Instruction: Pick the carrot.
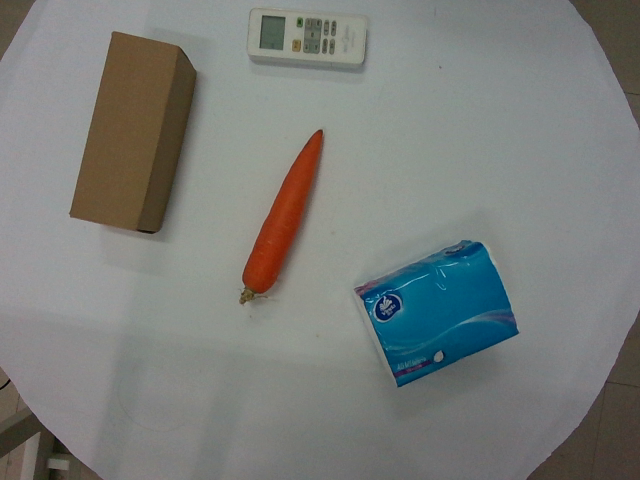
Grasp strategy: vertical